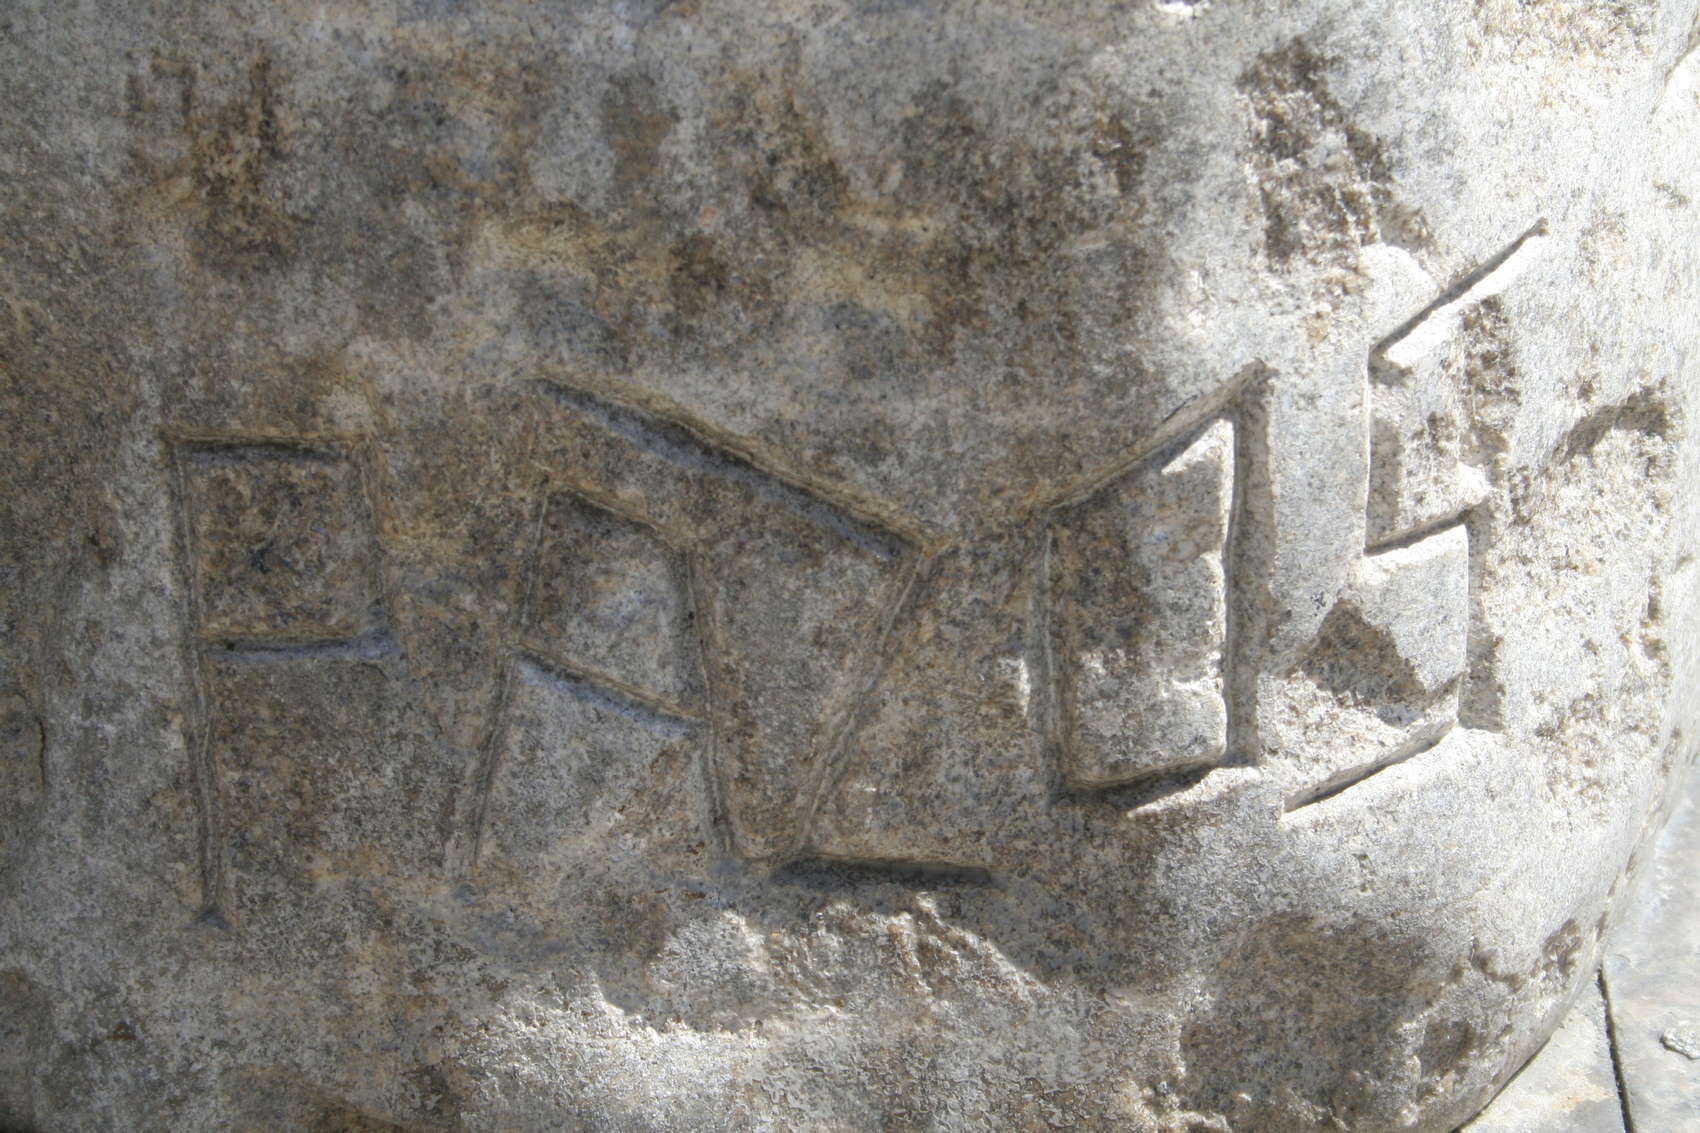
Signature of: francisco pazos